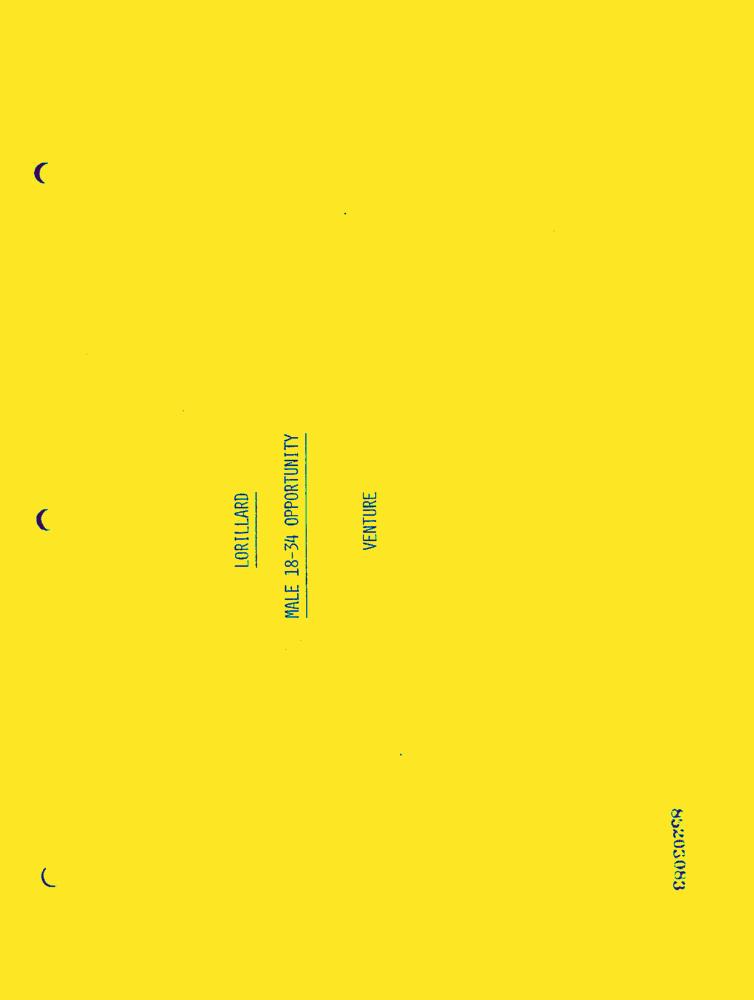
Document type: AD